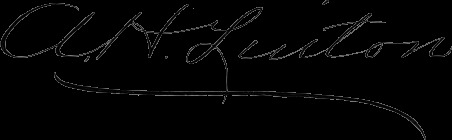
Signature of: alonzo h linton